Question: How does the patient history play a role?
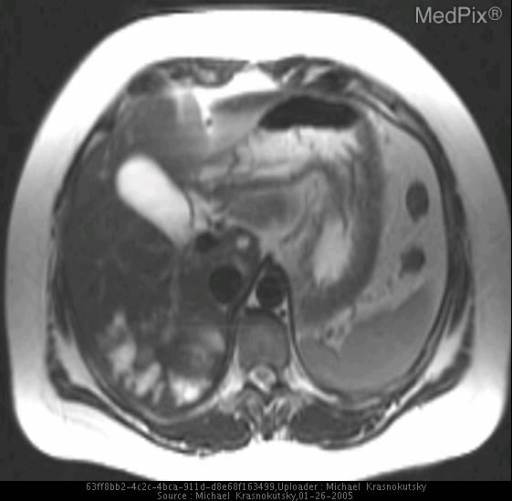
Answer: The patient's history of 41 year old samoan woman presented with recurrent bouts of pancreatitis. is key in understanding the case.